Retrieve the amount in words, amount in figures, name of the payee, date on the cheque, and the bank name from the image.
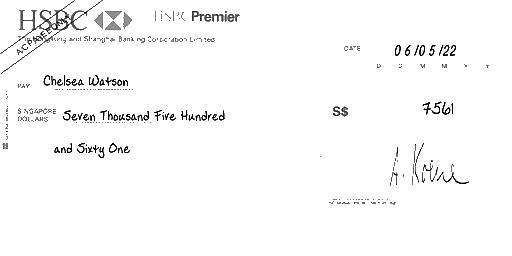
amt_in_words: Seven Thousand Five Hundred and Sixty One
amt_in_figures: 7561
payee_name: Chelsea Watson
bank_name: HSBC
cheque_date: 06/05/22